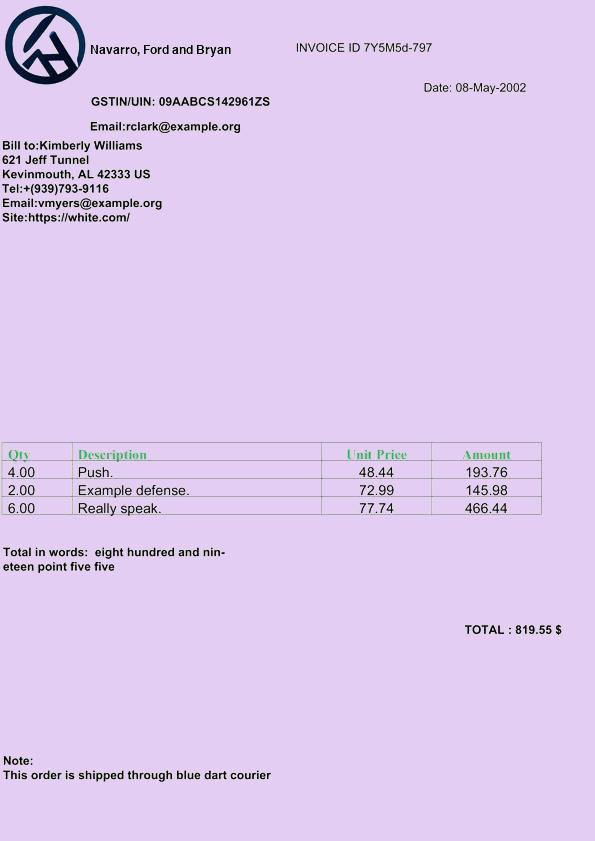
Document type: Invoice